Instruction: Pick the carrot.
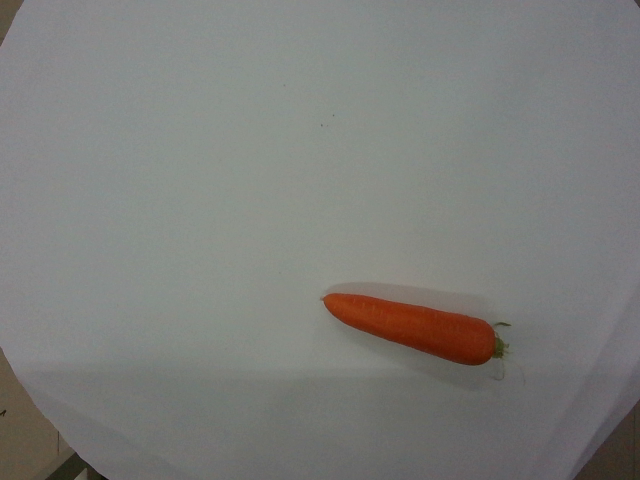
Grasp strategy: vertical